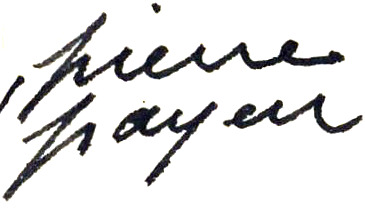
Signature of: pierre payen